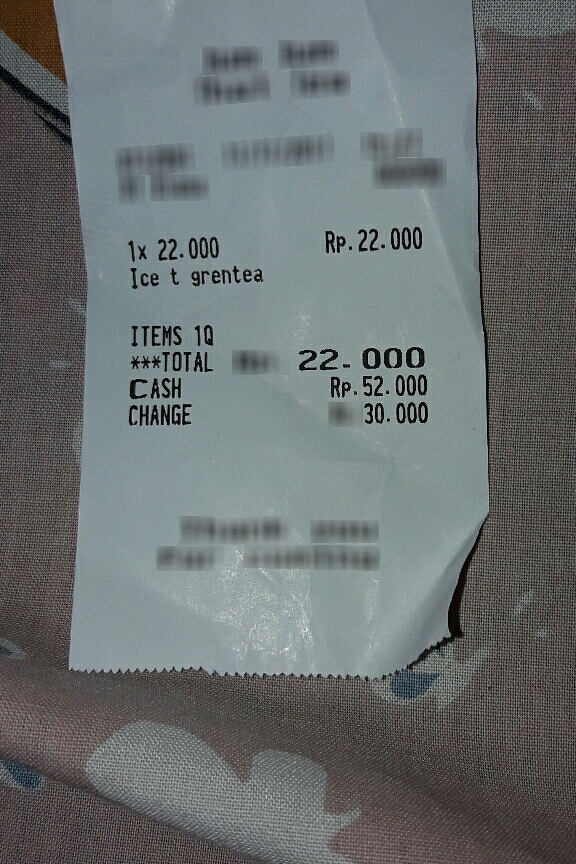
Extraction:
receipt: line_items: name: Ice t grentea
price: Rp. 22.000
qty: 1x
total: 22.000